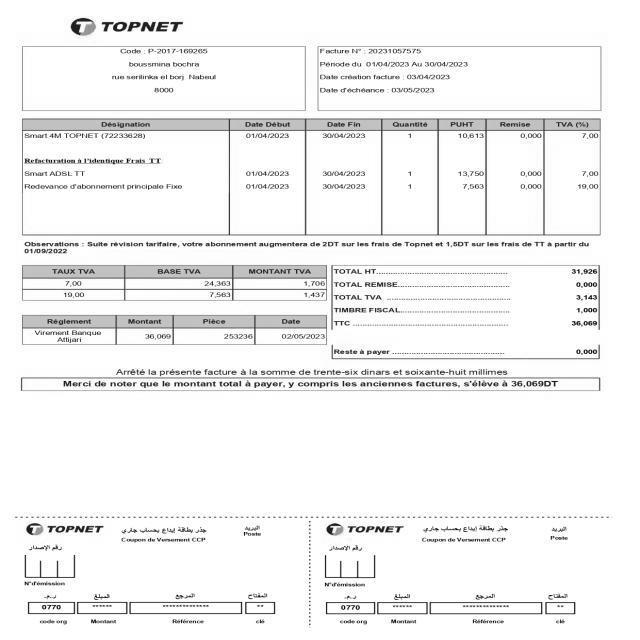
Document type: Invoice